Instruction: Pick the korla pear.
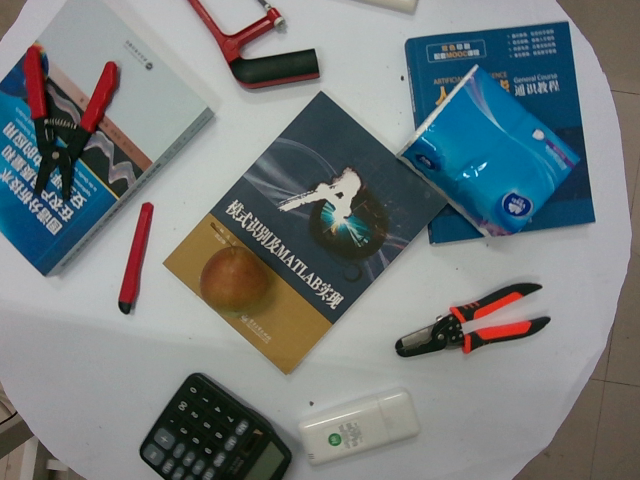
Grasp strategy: vertical